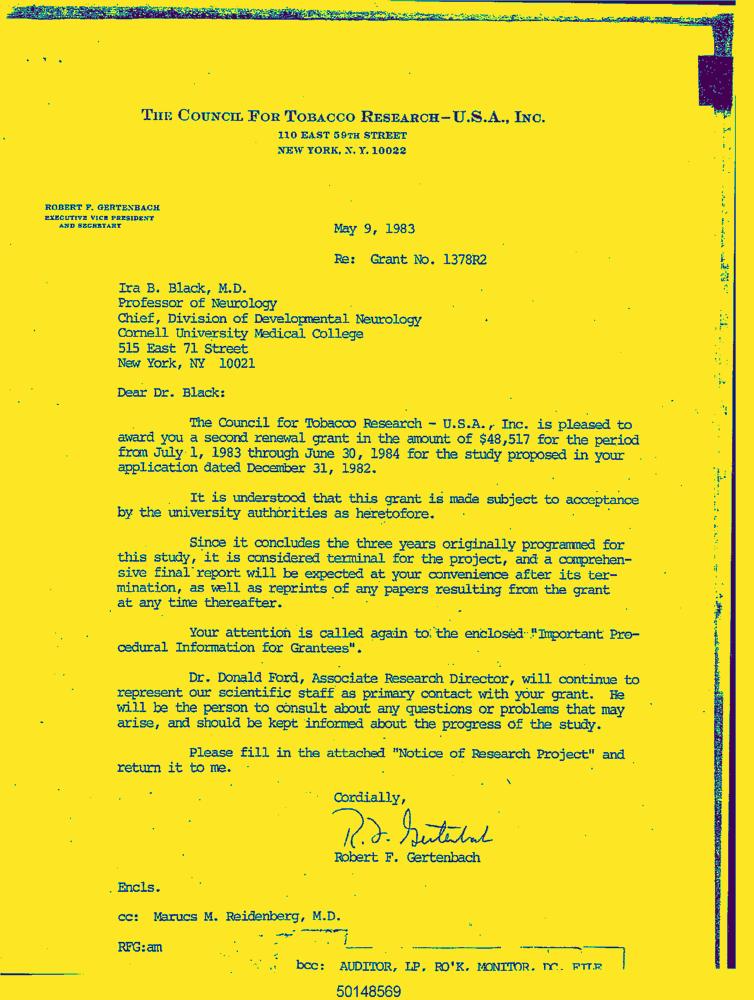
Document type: Letter-Doc